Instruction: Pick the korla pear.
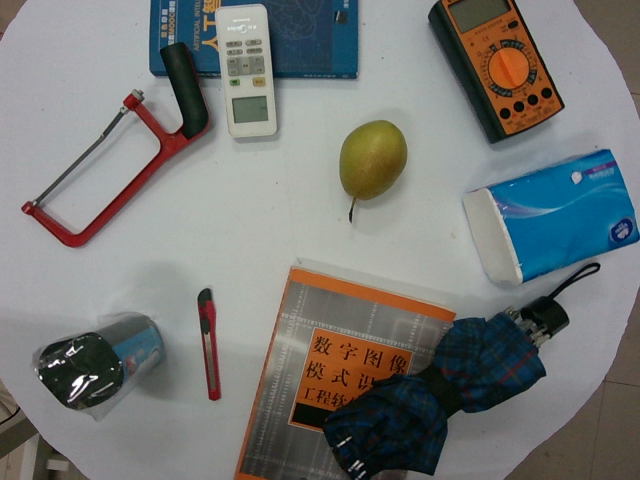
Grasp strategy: vertical